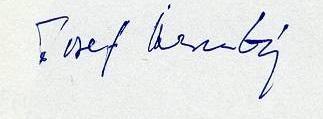
Signature of: josef hrubý